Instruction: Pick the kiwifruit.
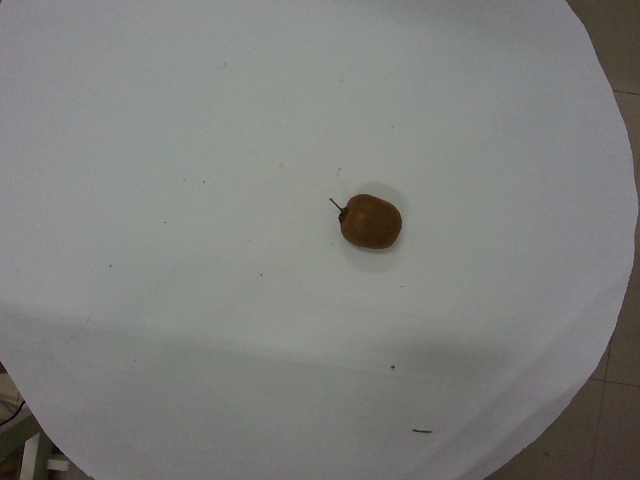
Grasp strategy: vertical